Question: How is the property described in the document?
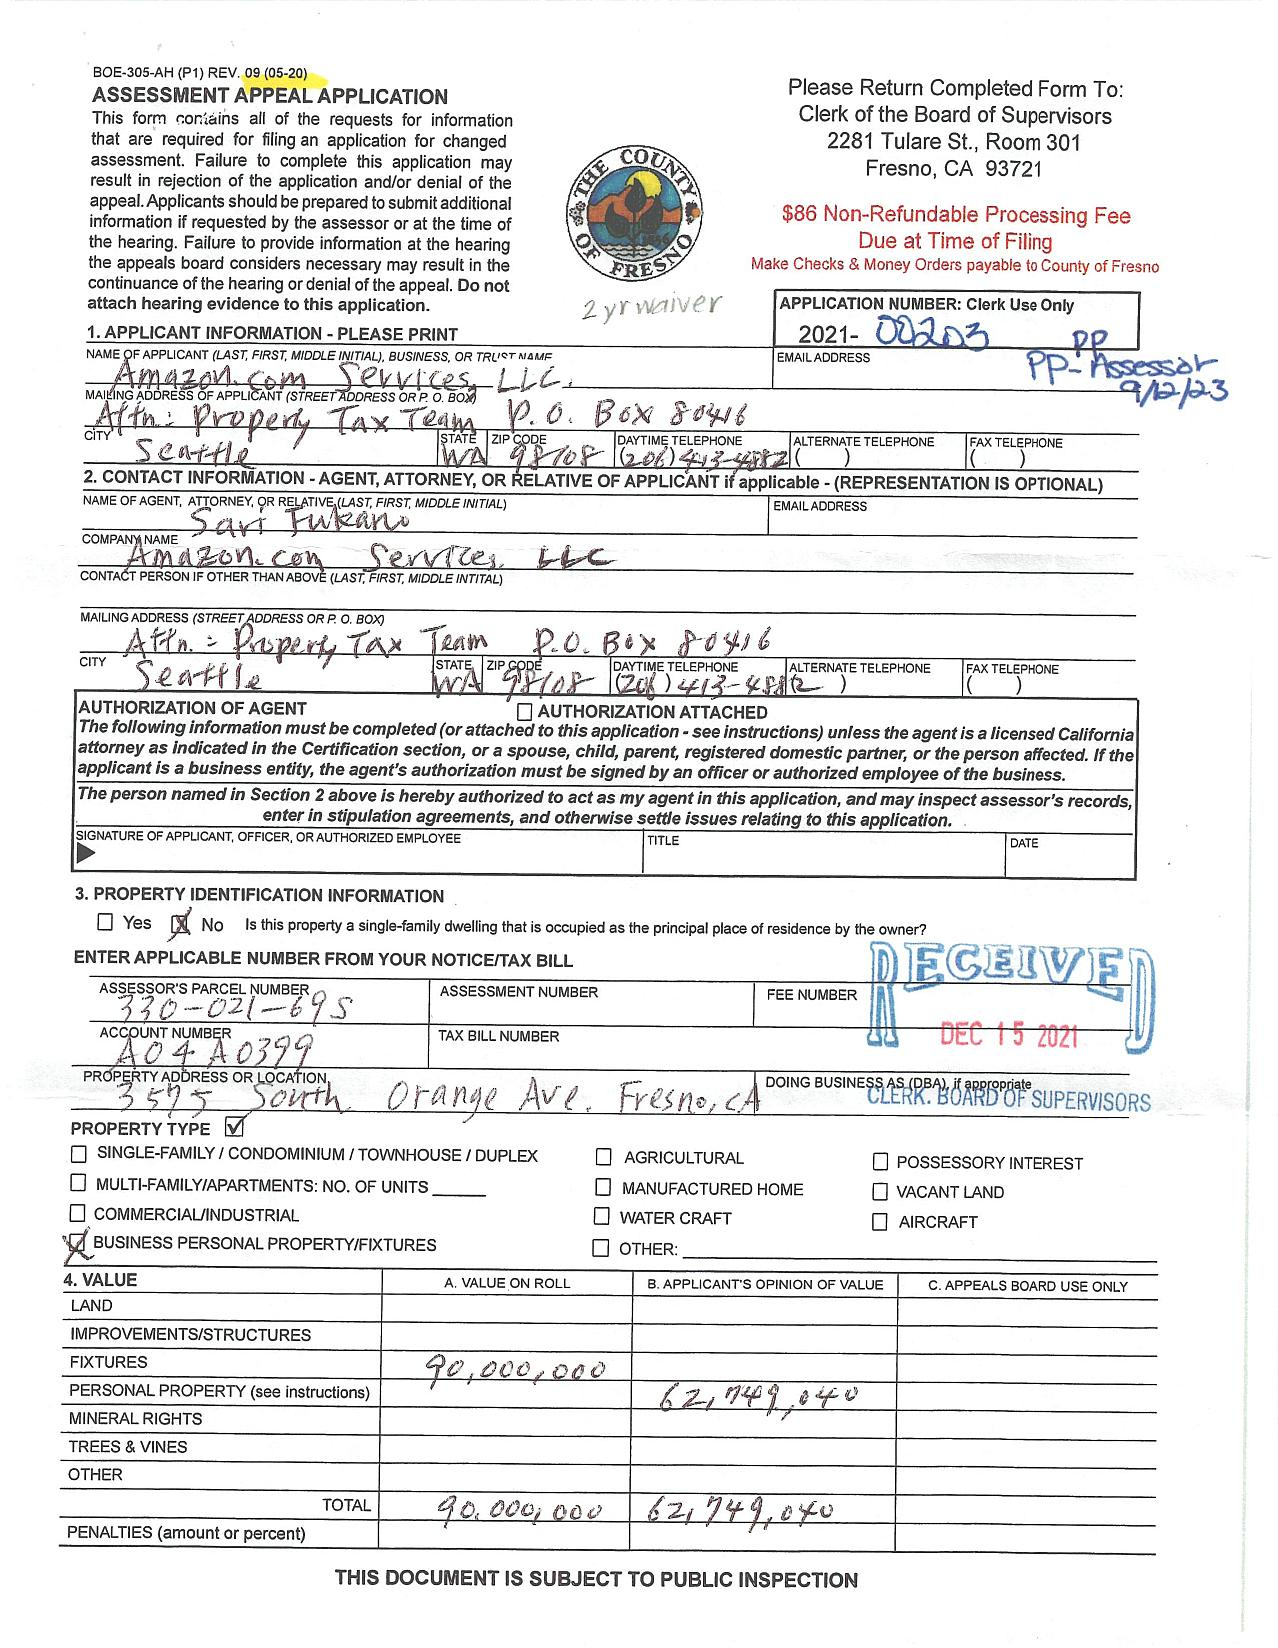
Answer: "BUSINESS PERSONAL PROPERTY/FIXTURES"